Question: What might the diagnosis be?
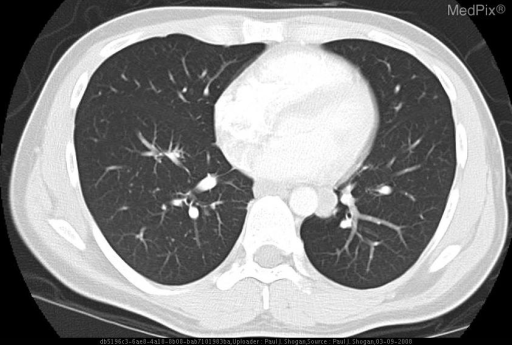
Answer: The possible diagnosis includes M. tuberculosis
Bacterial Pneumonia
Pneumocystis jiroveci (carinii)
M. avium-intracellulare
Fungal organisms.